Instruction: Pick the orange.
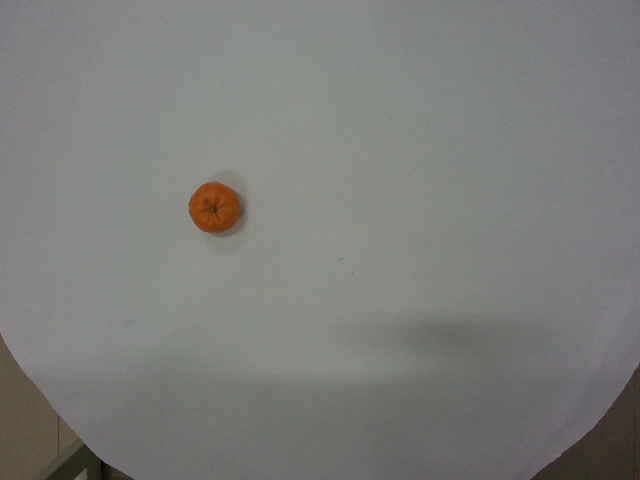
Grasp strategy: vertical